Question: Describe the condition in detail:
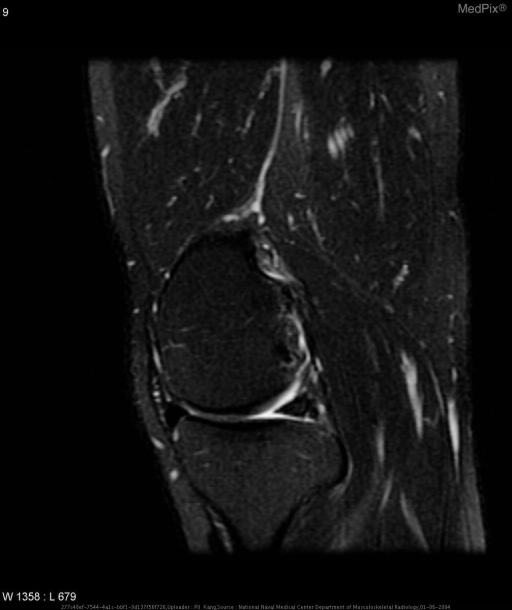
Answer: The disease is discussed as: Meniscal ossicles are a rare lesion which, on plain radiographs, can be difficult to distinguish from a loose osseous intraarticular body.  It was found in 2 out of 1,287 patients (0.15%) in one series in a single institution who underwent MR imaging of the knee.  Prior to MR imaging, fluoroscopy was used to help distinguish between the two.  Arthrotomy or arthroscopy is confirmatory, and it remains the gold standard test.

Meniscal ossicles have been shown to be more prevalent in young male patients.  They have also been associated with meniscal tears, and some believe them to be a factor in causing meniscal tears.  Clinically, patients can be asymptomatic or have symptoms similar to that of meniscal tears (pain, clicking, or locking).  At MR imaging, meniscal ossicles characteristically are located in the posterior horns of the medial menisci.  Signal characteristics are that of bone: low T1/T2 signal rim equal to that of cortical bone with marrow signal (high on T1 and T2 fast-spin echo sequences) within, which appropriately decreases in signal on fat-saturation images like marrow fat.  Pathologically, the ossicles consist of bone marrow and cancellous bone contained by cortex covered with cartilage.

Origin or etiology of meniscal ossicles in humans are unknown.  They have been found in other species such as rats and other rodents as a normal finding.  Two hypotheses exist, one considering these as a congenital/developmental entities, and the other believing that these are post-traumatic lesions.

Excision of the ossicle at arthroscopic examination is indicated for symptomatic patients.